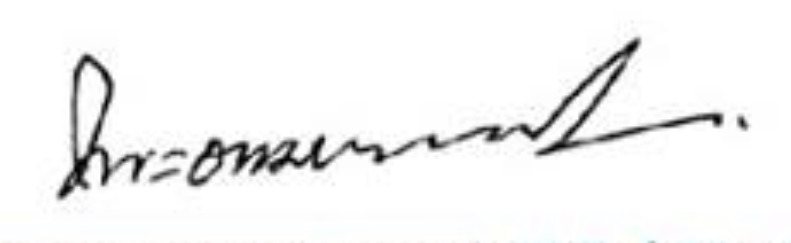
Signature of: somdet phra yanawachirodom